Question: Which state is mentioned in the document?
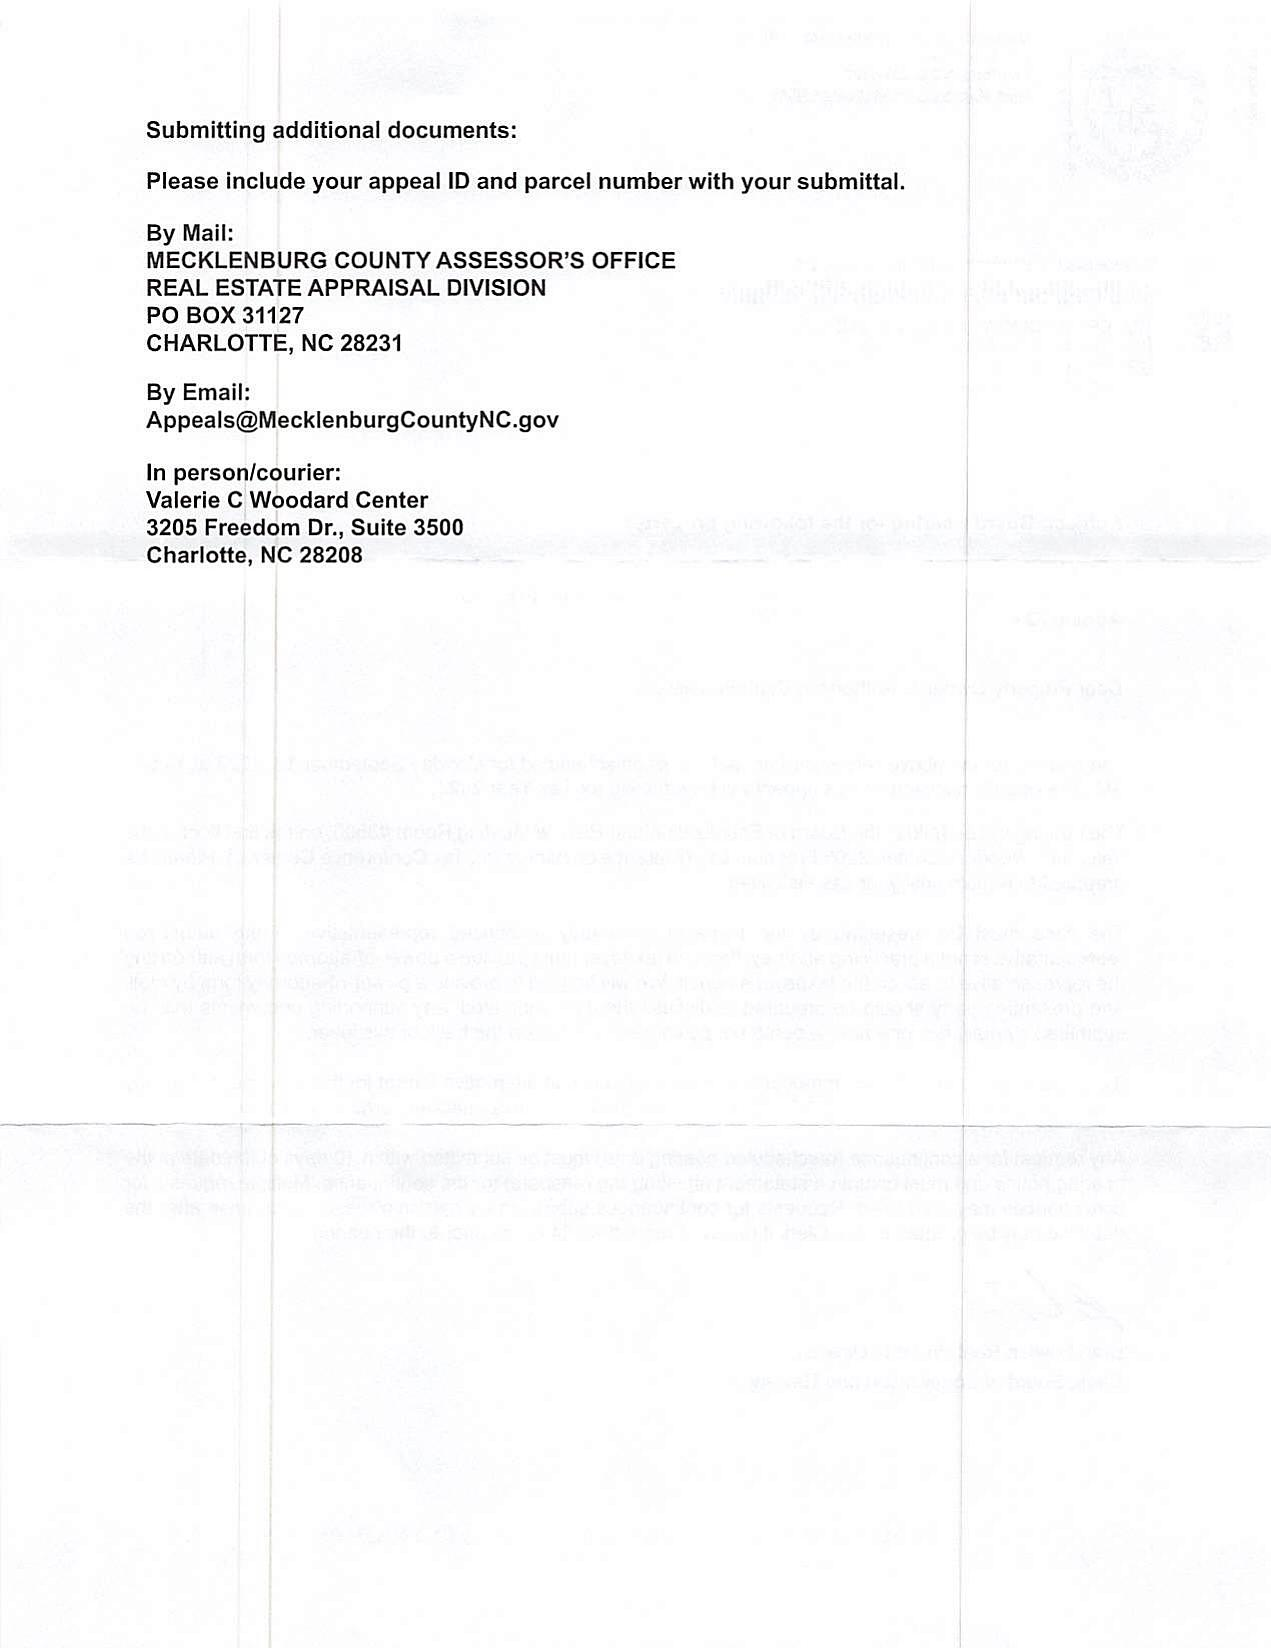
Answer: "NC"